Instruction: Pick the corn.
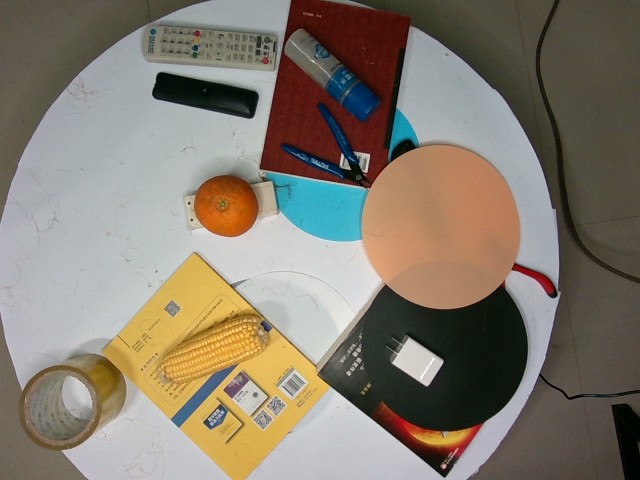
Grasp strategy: vertical